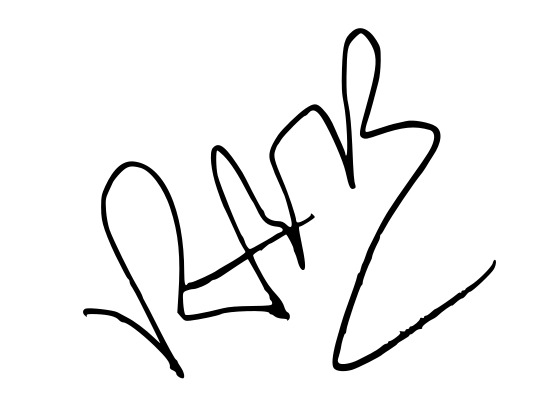
Signature of: bindu bhatt